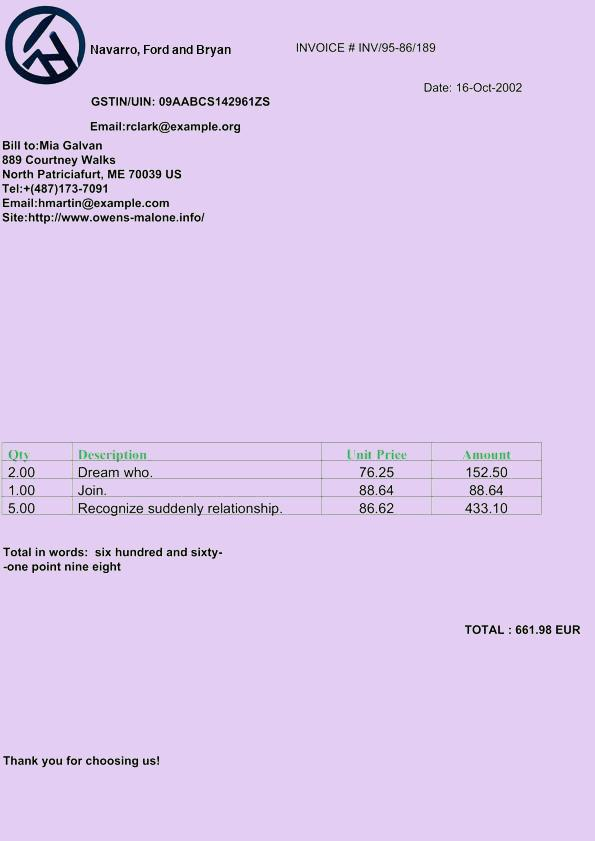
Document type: Invoice